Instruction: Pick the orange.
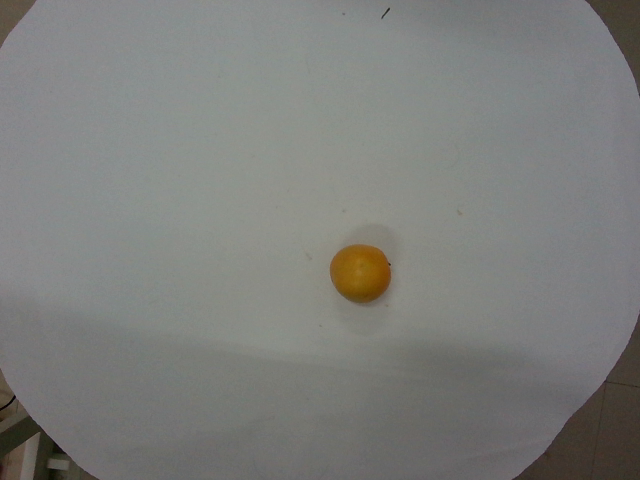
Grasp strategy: vertical